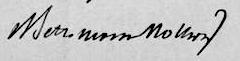
Signature of: august von bethmann hollweg